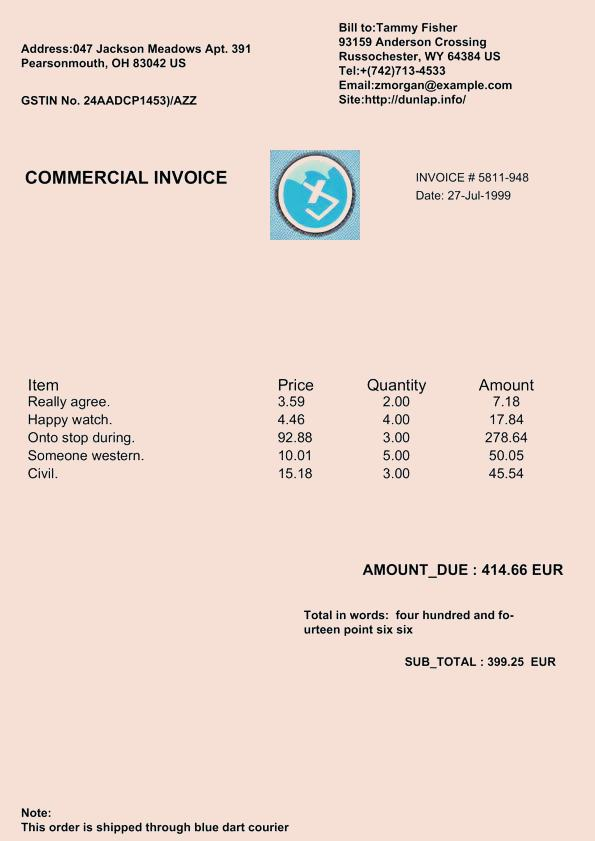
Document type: Invoice